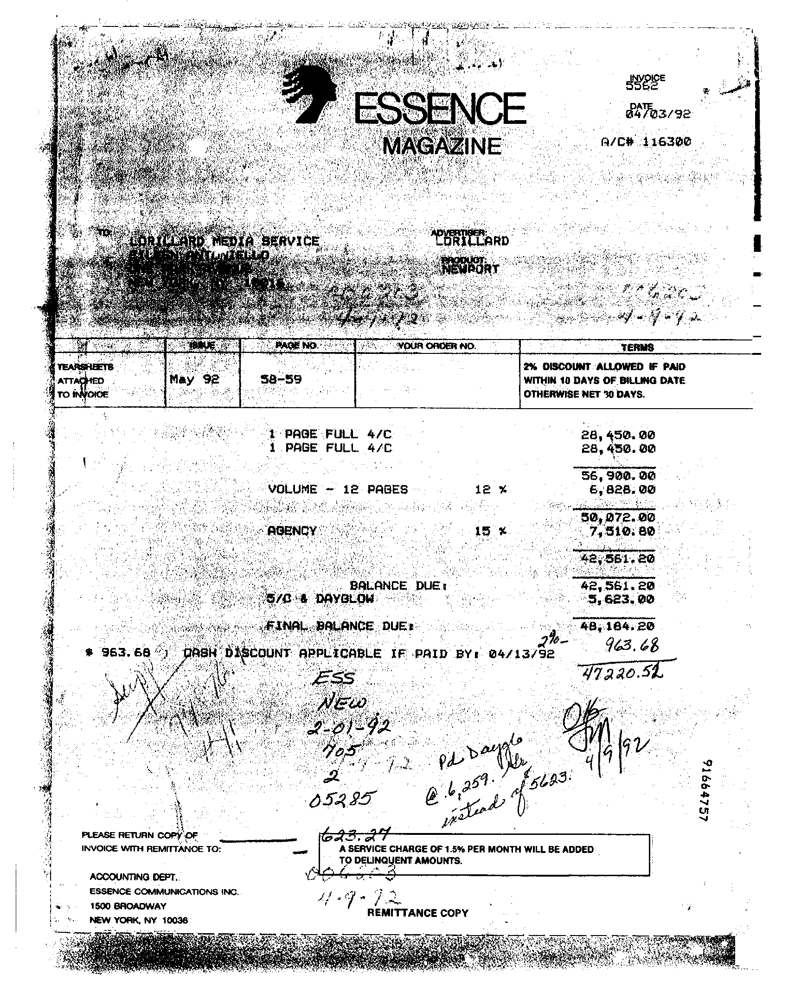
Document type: Invoice